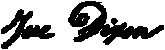
Signature of: jeremiah dixon